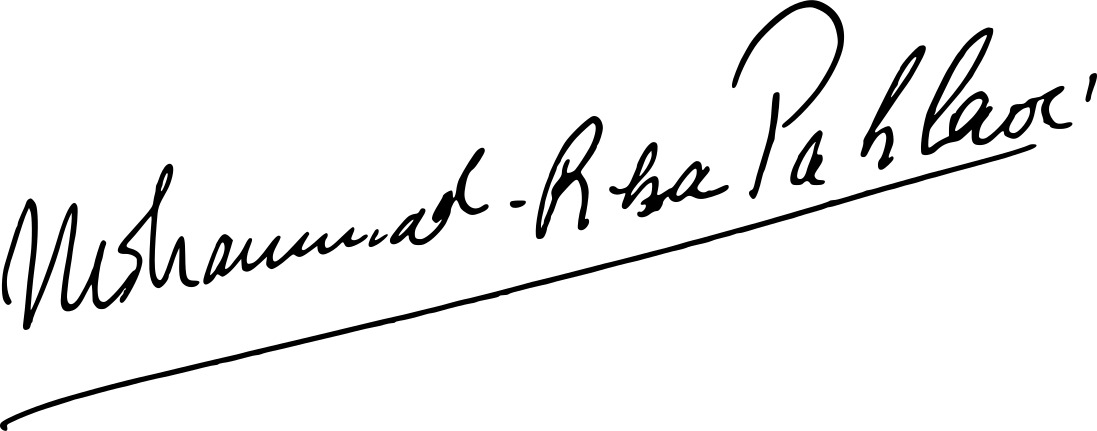
Signature of: mohammad reza i of iran